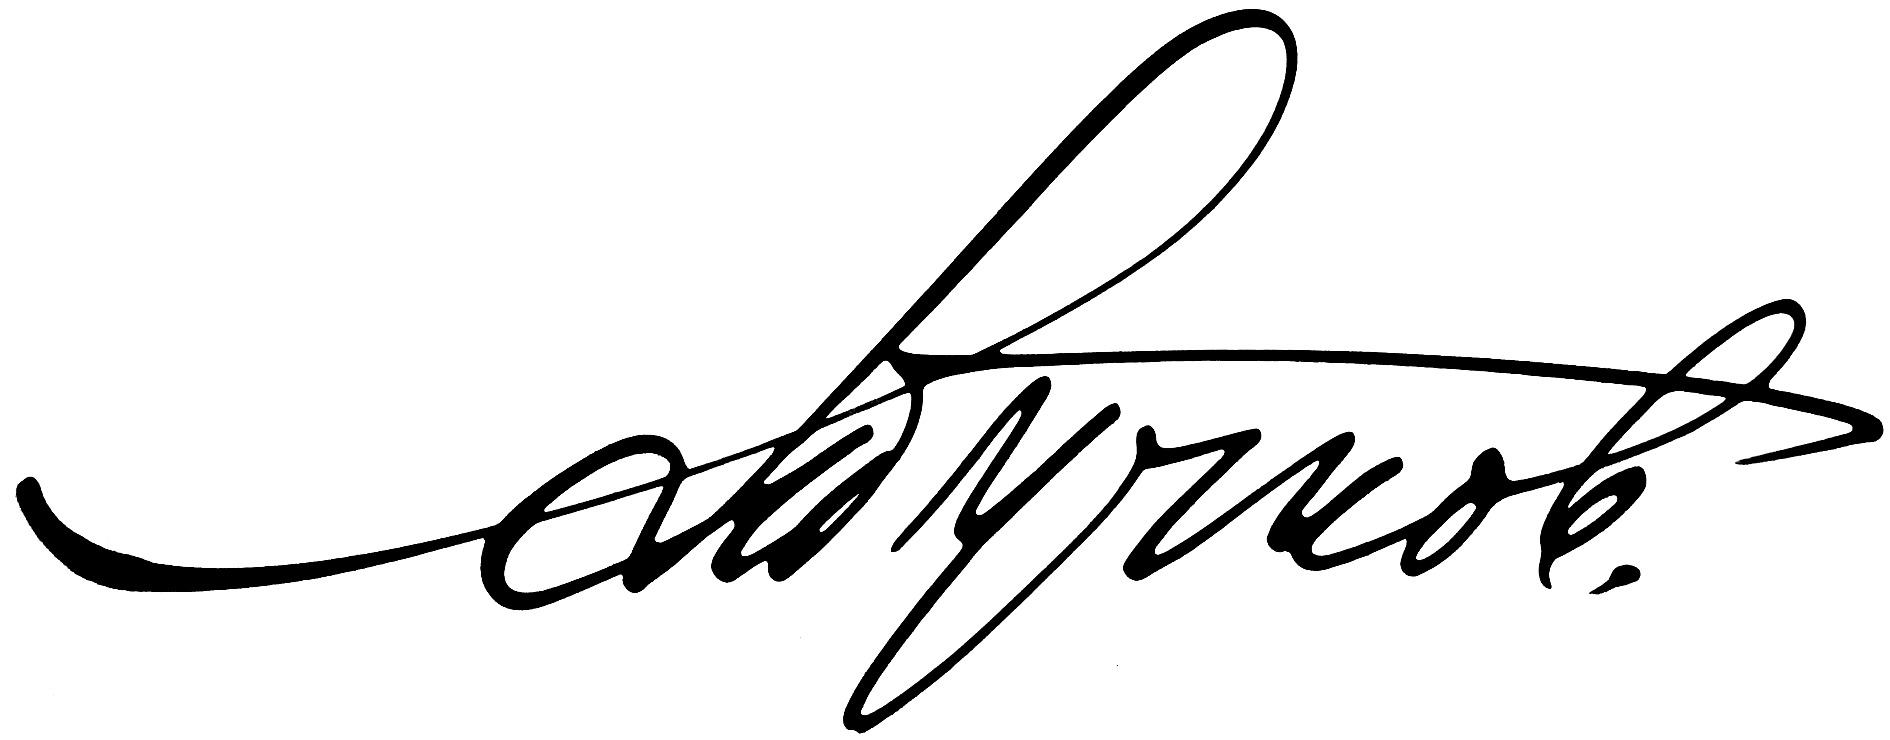
Signature of: andrey puchkov